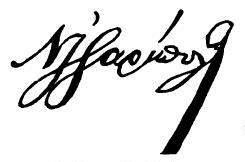
Signature of: nikolaos j saripolos